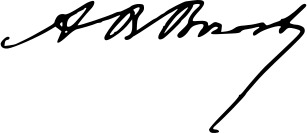
Signature of: aleksandro brzostowski